Question: By what date must an appeal be filed according to the document?
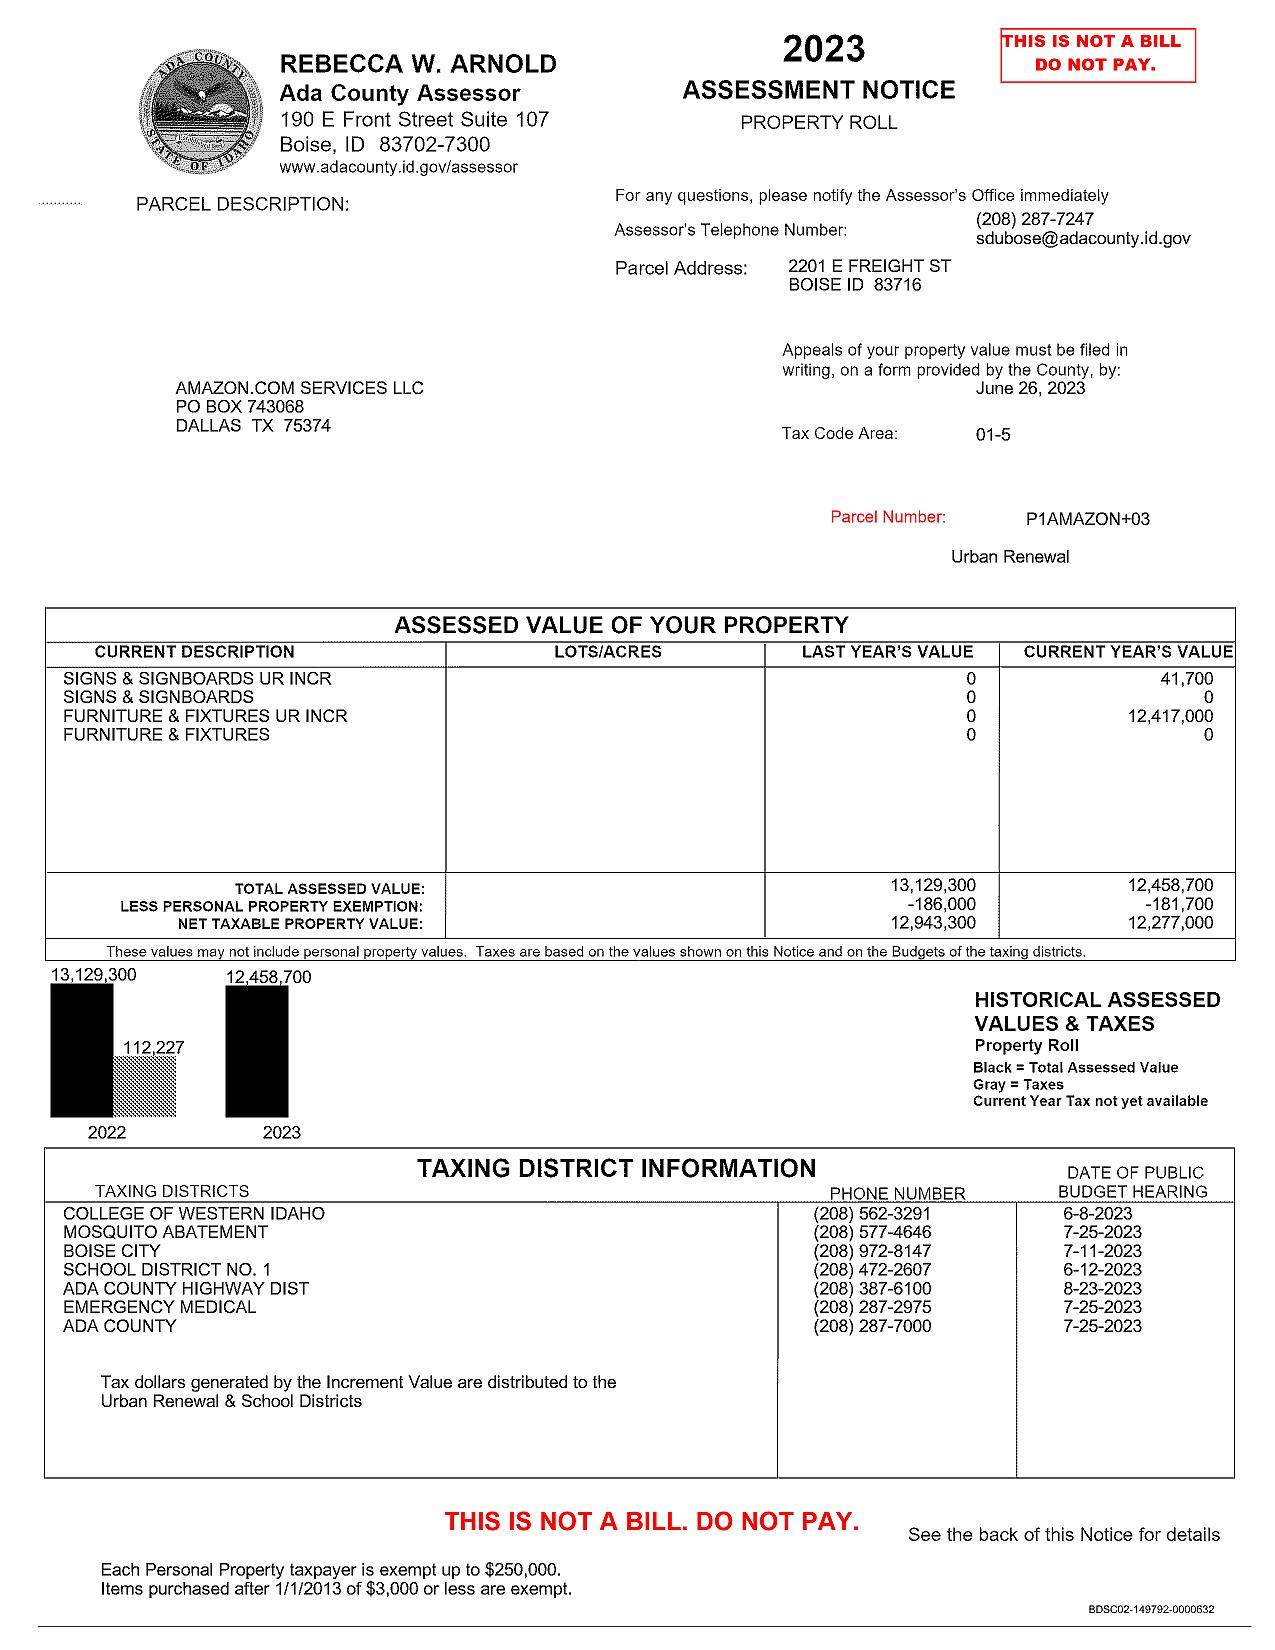
Answer: "26-Jun-23"